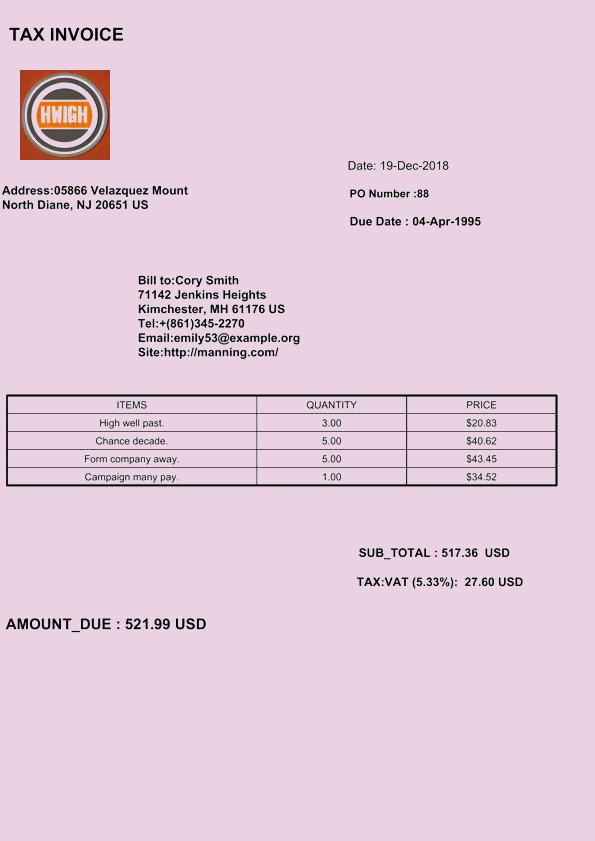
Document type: Invoice